Question: Can you provide the account number mentioned in the document?
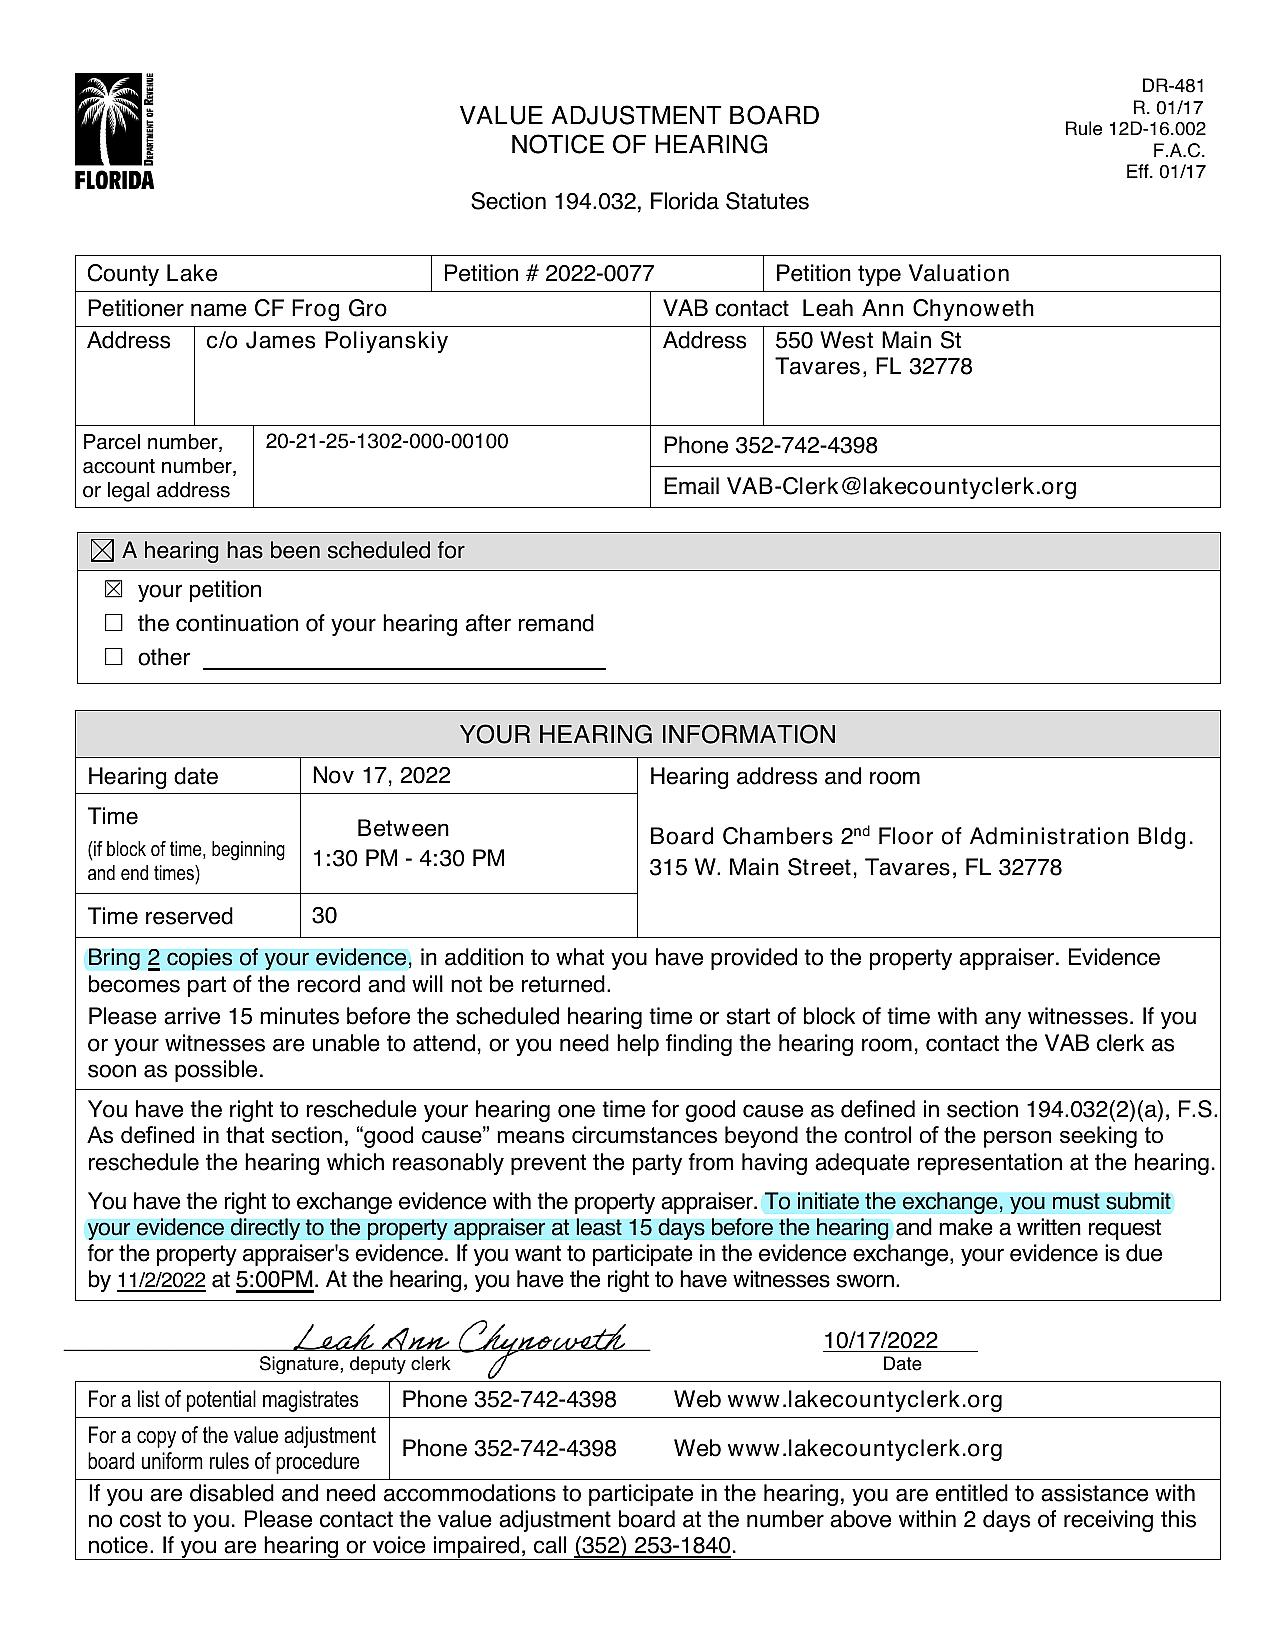
Answer: "20-21-25-1302-000-00100"